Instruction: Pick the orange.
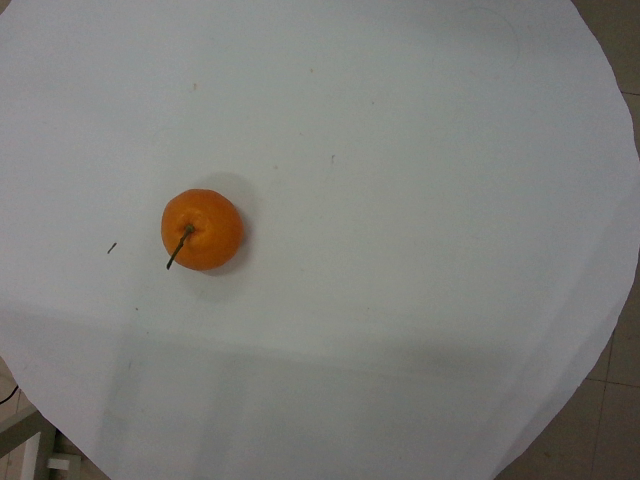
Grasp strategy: vertical